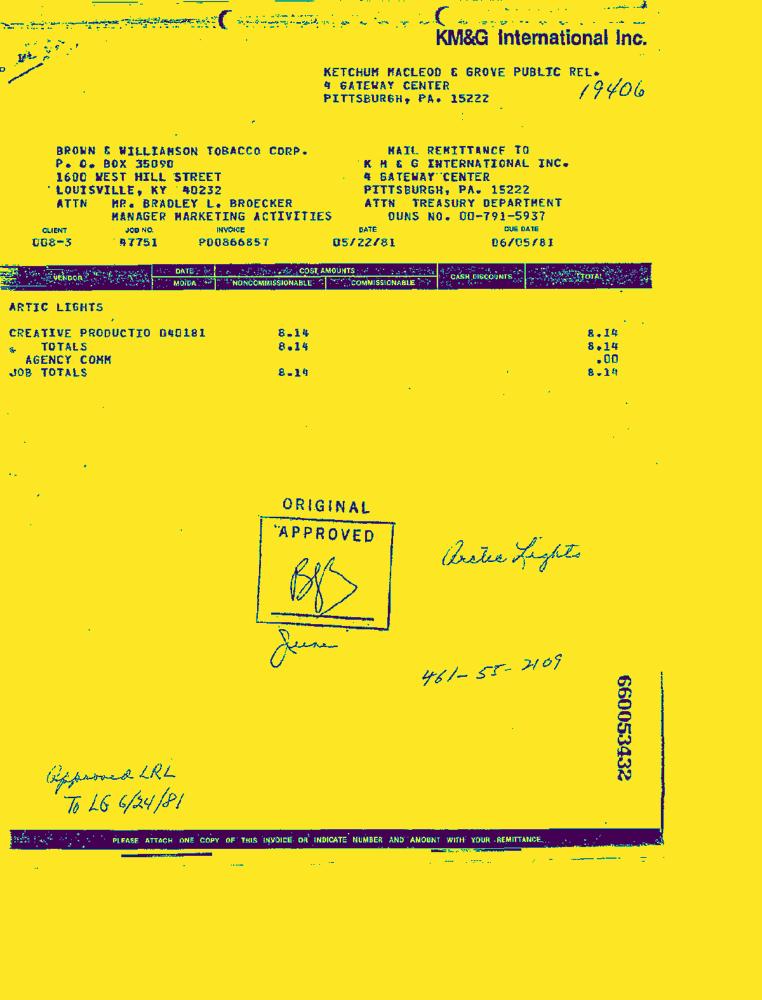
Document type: Invoice-Doc